Question: What appears to be the issue?
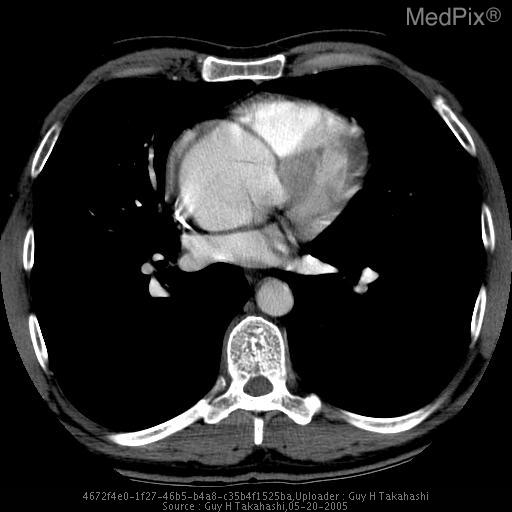
Answer: The findings suggest PA and Lateral CXR demonstrates no mediastinal widening. Heart size is normal.  The lungs are clear.

Contrast CT demonstrates a large ascendning aortic aneurysm beginning at the root and extending to the arch just proximal to the take off of the innominate artery.. Contrast CT demonstrates a large ascending aortic aneurysm from the root to the arch.. The patient might have a history of 51 y/o Caucasian male with sudden onset of chest and mid back pain.  No prior history of acute chest syndrome, angina, or other heart disease.  No other significant past medical history or family history.  No history of alcohol or tobacco use.  No medications..